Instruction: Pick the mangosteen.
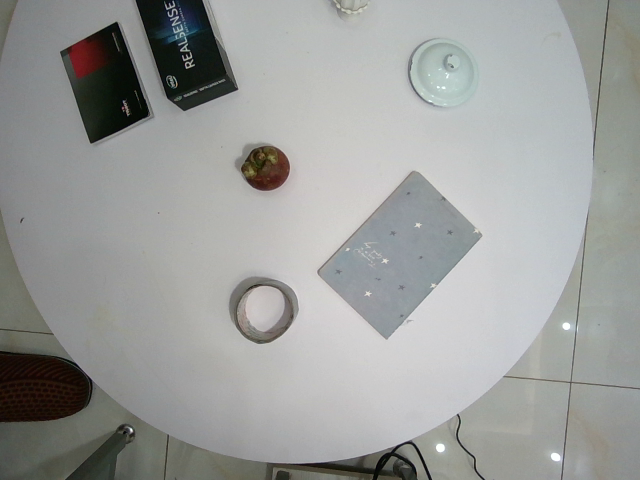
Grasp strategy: vertical